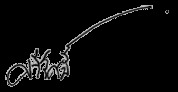
Signature of: srirasmi suwadee